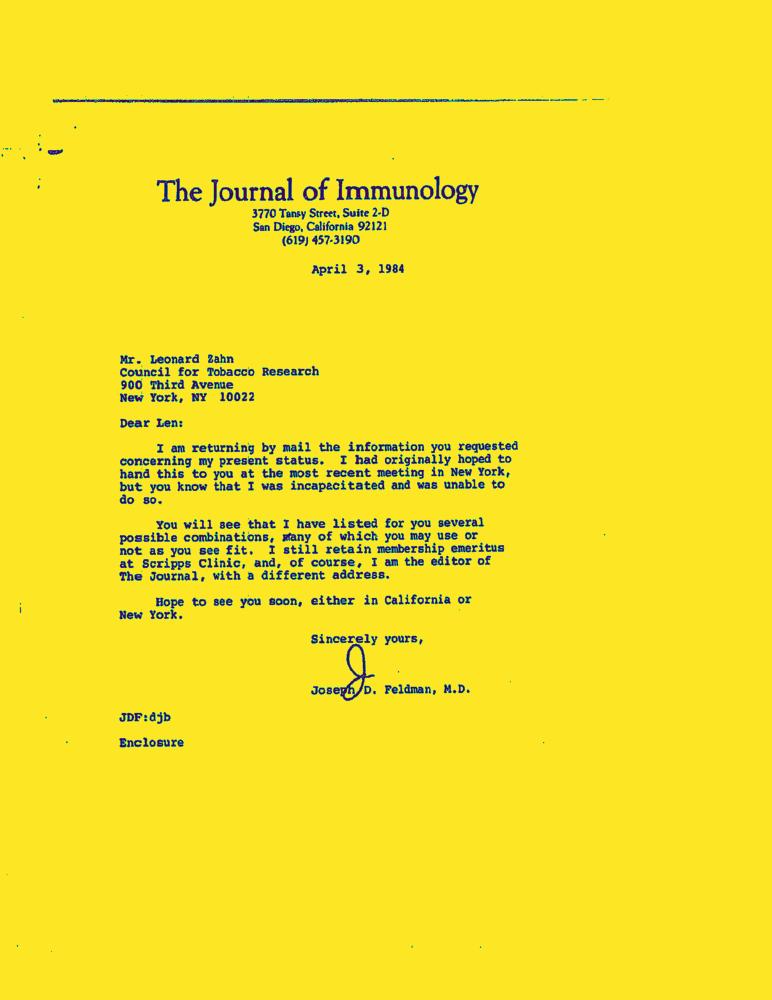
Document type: Letter-Doc